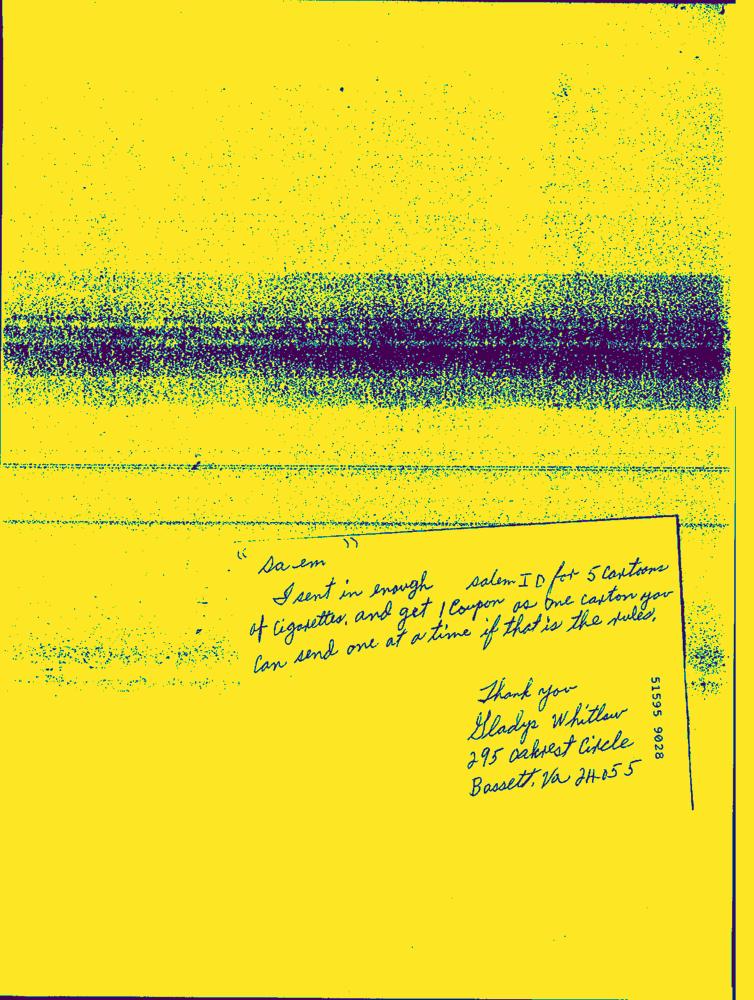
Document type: Hand-Written